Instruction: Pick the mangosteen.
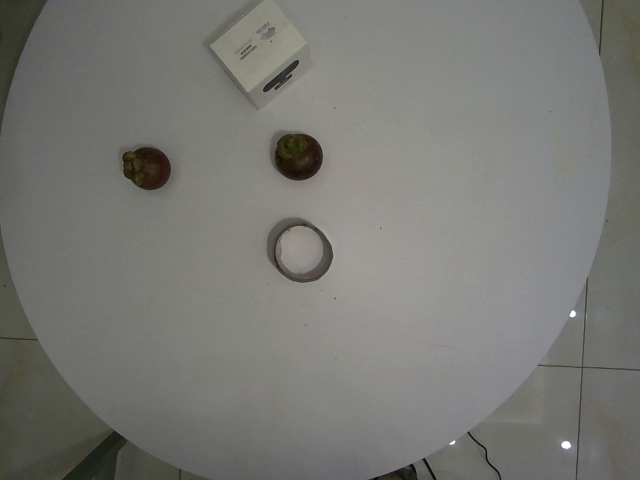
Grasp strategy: vertical